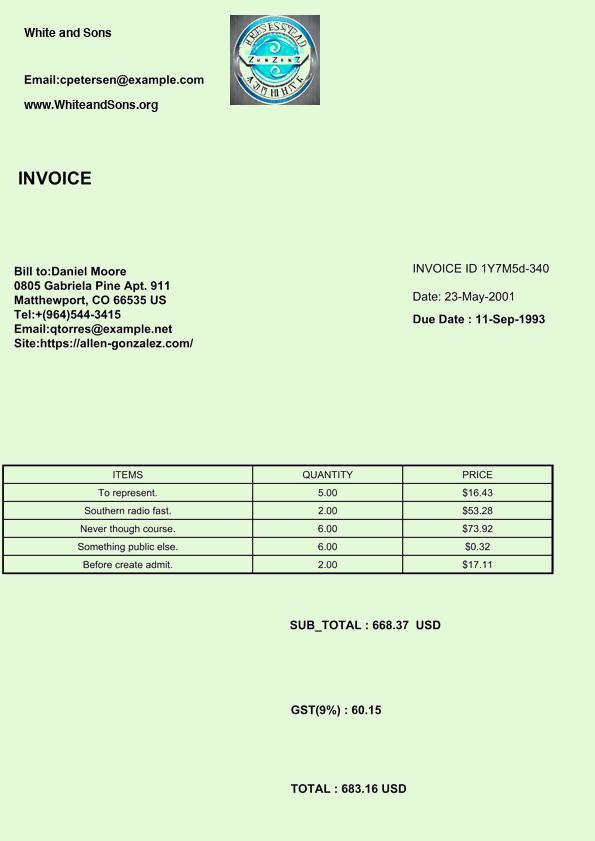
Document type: Invoice